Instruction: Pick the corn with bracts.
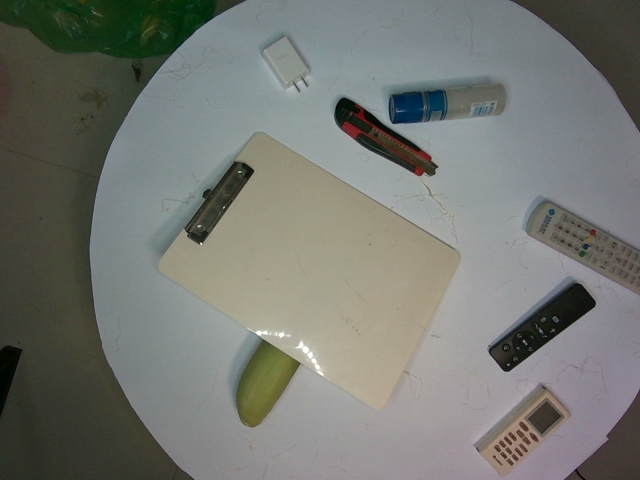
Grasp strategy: vertical